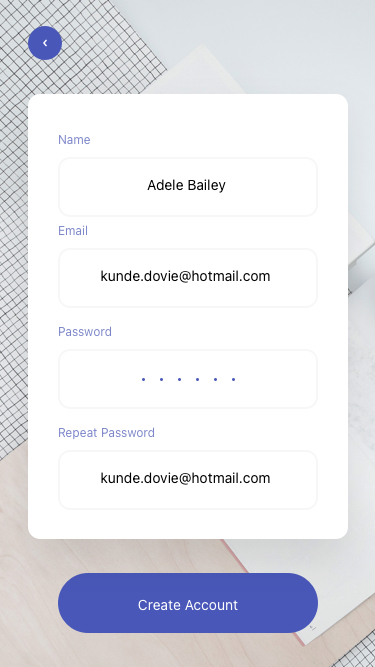
Text in this UI design:
Create Account
Adele Bailey
kunde.dovie@hotmail.com
kunde.dovie@hotmail.com
Password
Repeat Password
Email
Name